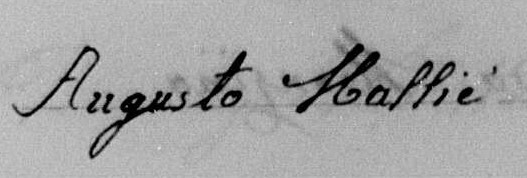
Signature of: augusto s mallié